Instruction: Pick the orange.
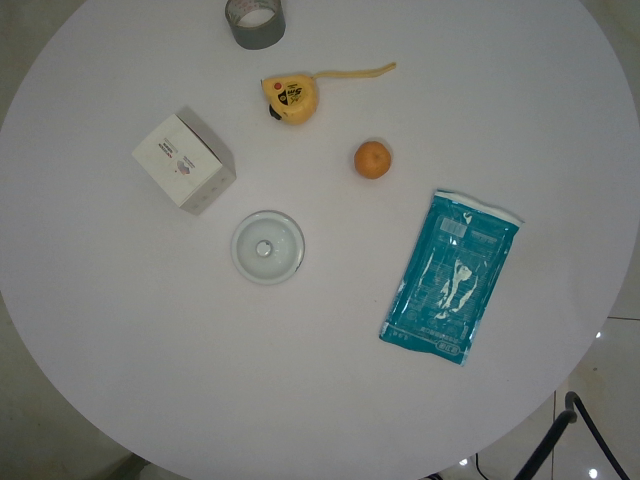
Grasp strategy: vertical